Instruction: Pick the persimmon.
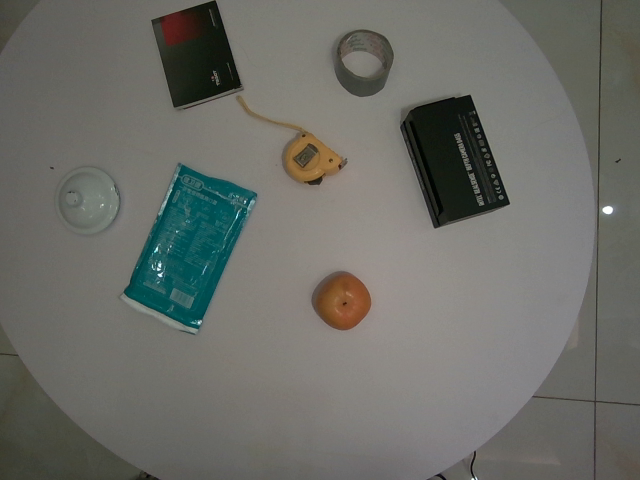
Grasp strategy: vertical